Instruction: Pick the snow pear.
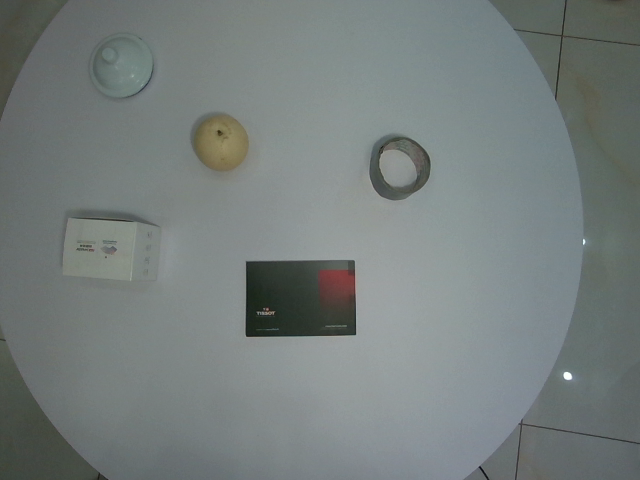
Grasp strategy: vertical